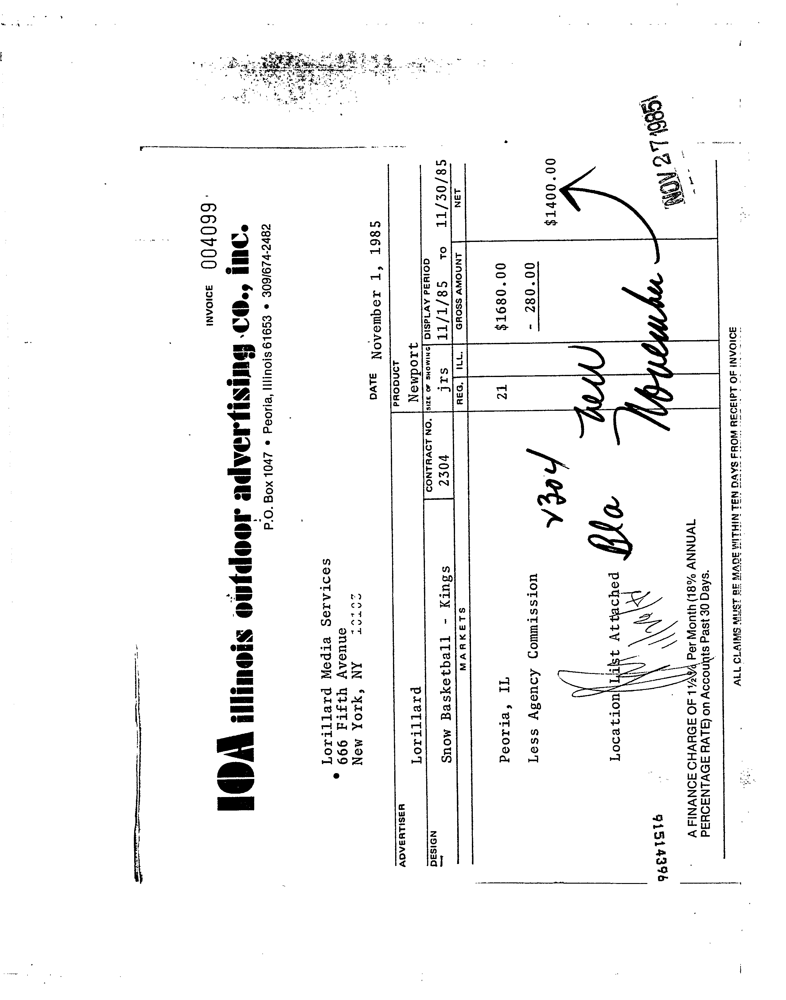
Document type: Invoice